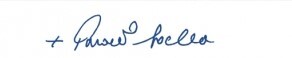
Signature of: paweł socha